Question: What are the imaging findings?
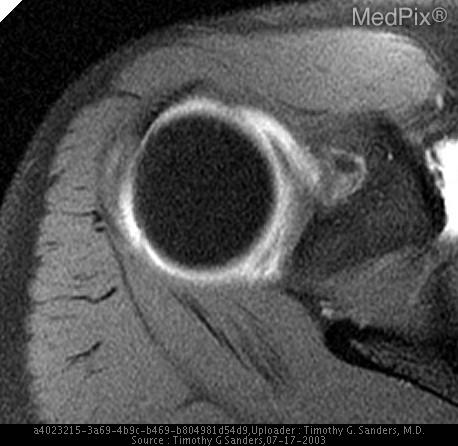
Answer: The imaging shows T1-weighted axial and coronal images with fat-saturation of the shoulder following intra-articular administration of gadolinium. The coronal image demonstrates an irregular collection of contrast extending into the normally dark triangular appearing superior labrum. Axial image demonstrates an irregular collection of contrast between the frayed appearing posterior superior labrum and the posterior glenoid. The Biceps anchor appears normal. A T1-weighted axial image with fat-saturation of the right shoulder following adminstration of intra-articular contrast demonstrates fraying of the posterior superior labrum with an irregular collection of contrast between the posterior superior labrum and the posterior glenoid. Note that the biceps anchor located anteriorly appears normal with no fraying and no contrast extending into the biceps anchor..